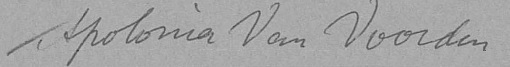
Signature of: apolonia van voorden